Question: How is the property described in the document?
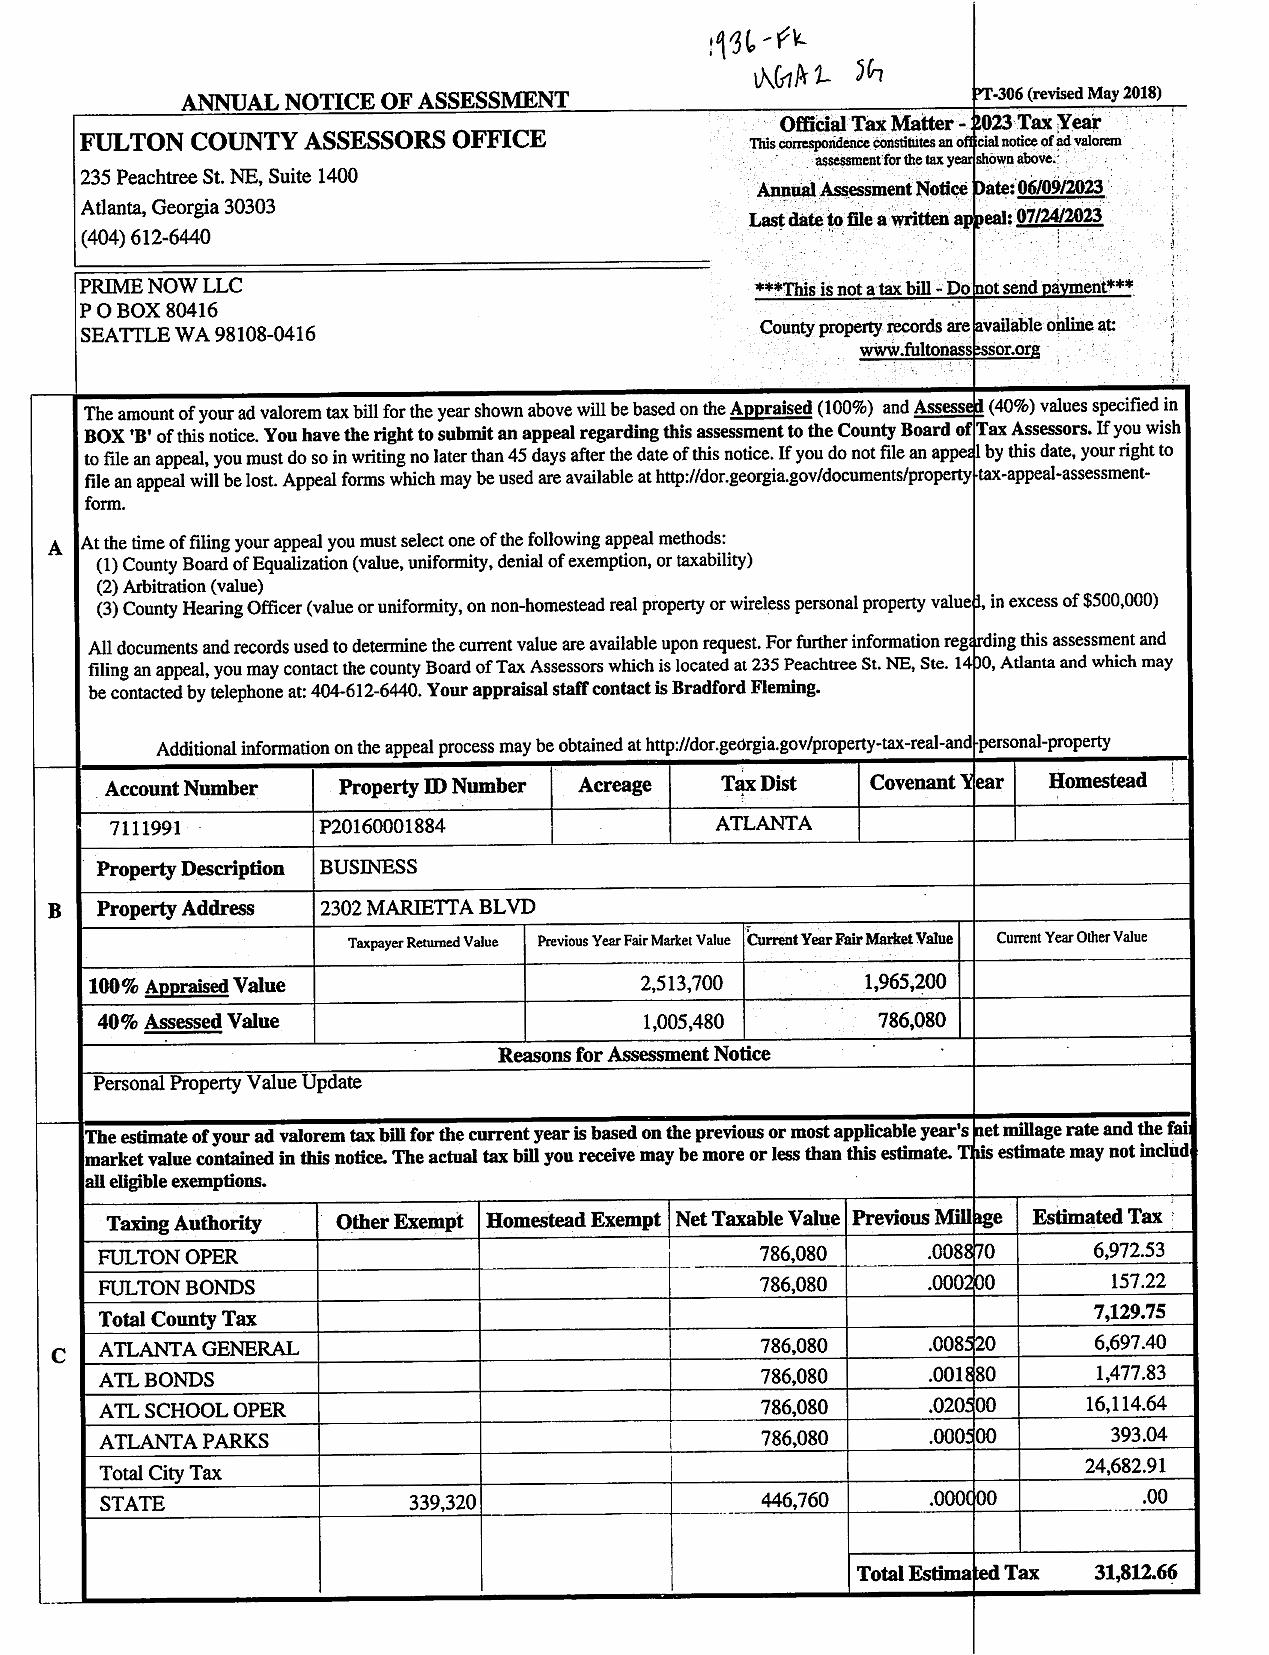
Answer: "BUSINESS"